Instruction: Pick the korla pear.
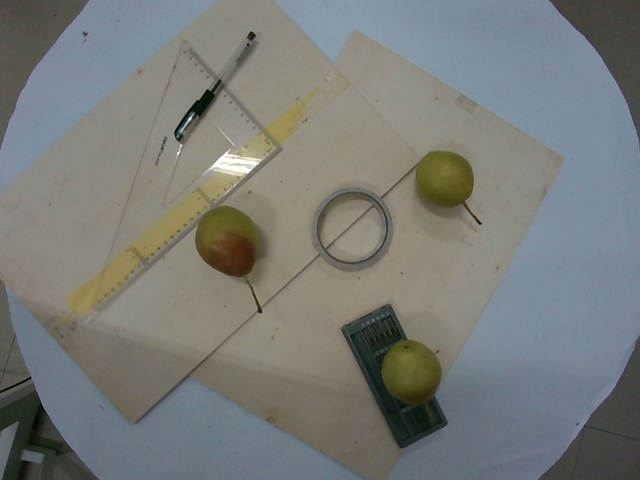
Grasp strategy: vertical